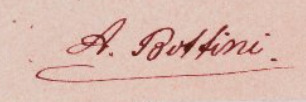
Signature of: antonio bottini